Question: In what way does the history help explain the case?
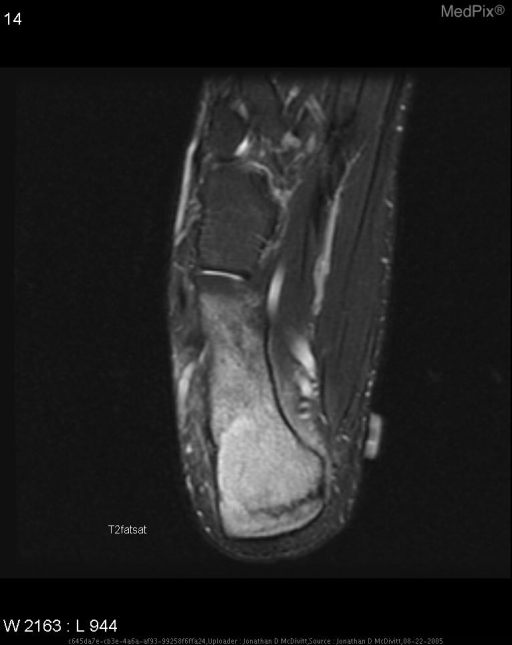
Answer: The patient's history of 18 y/o male undergoing military boot camp who complains of right ankle pain upon jumping out of bed (approximately 6 ft high fall) and landing on ankle. is key in understanding the case.